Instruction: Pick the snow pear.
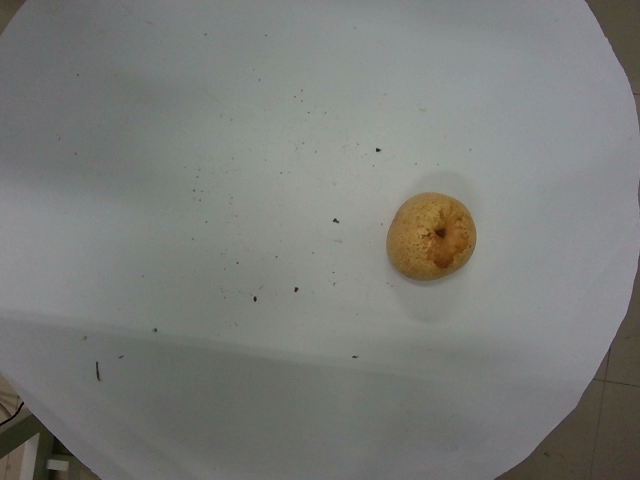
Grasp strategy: vertical